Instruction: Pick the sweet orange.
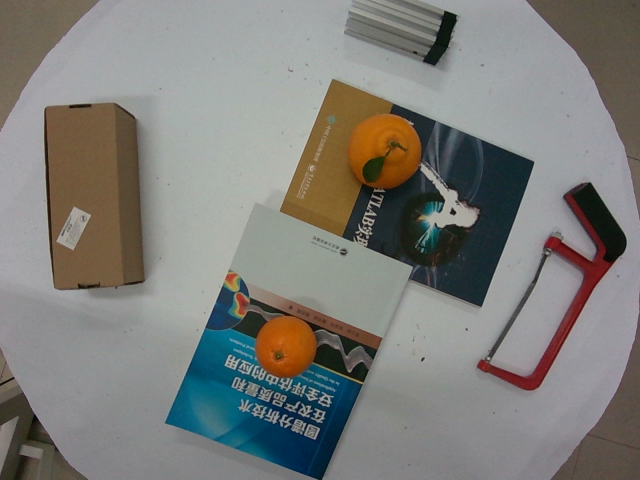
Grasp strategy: vertical